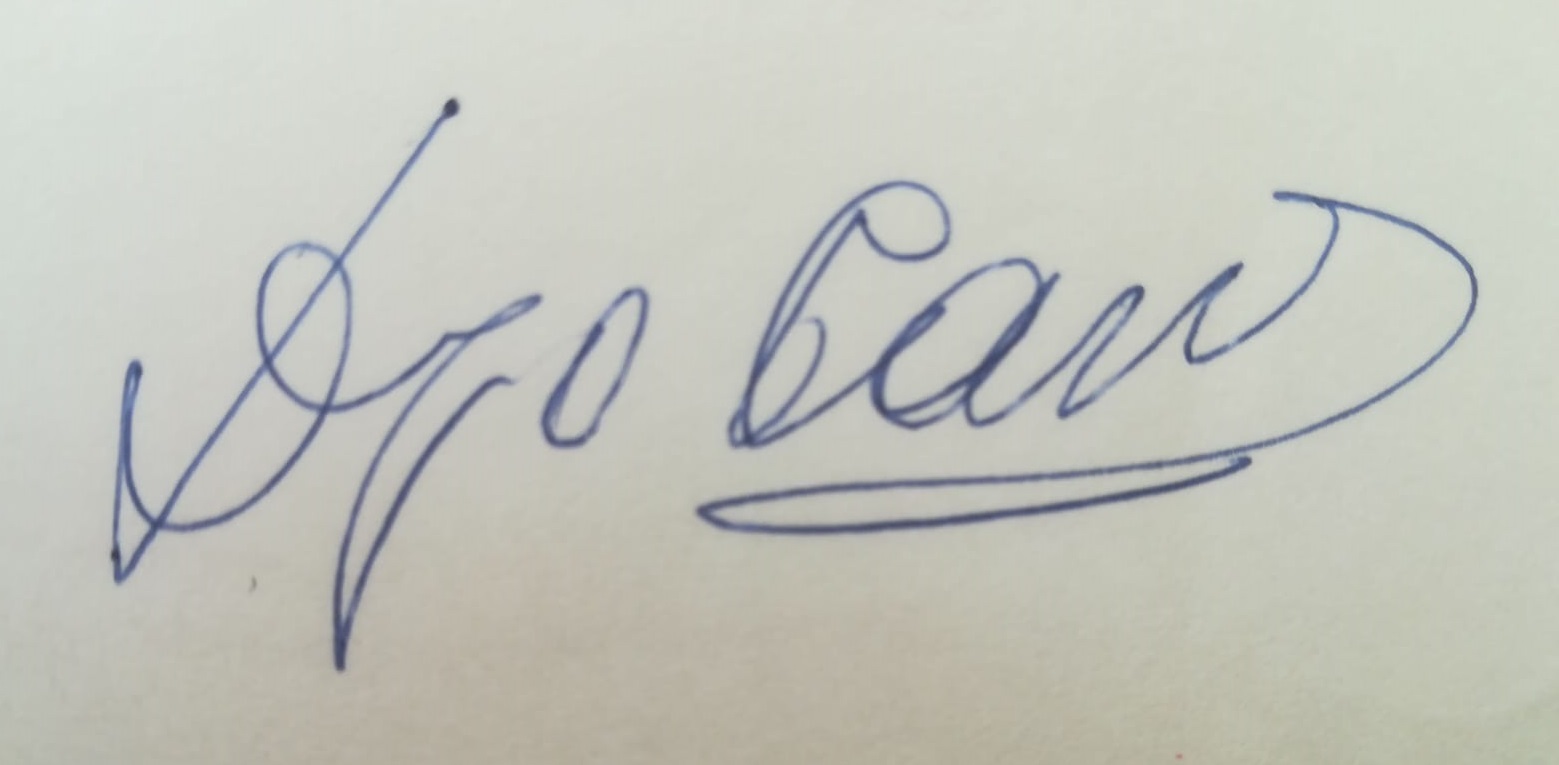
Signature of: diego pazó montes